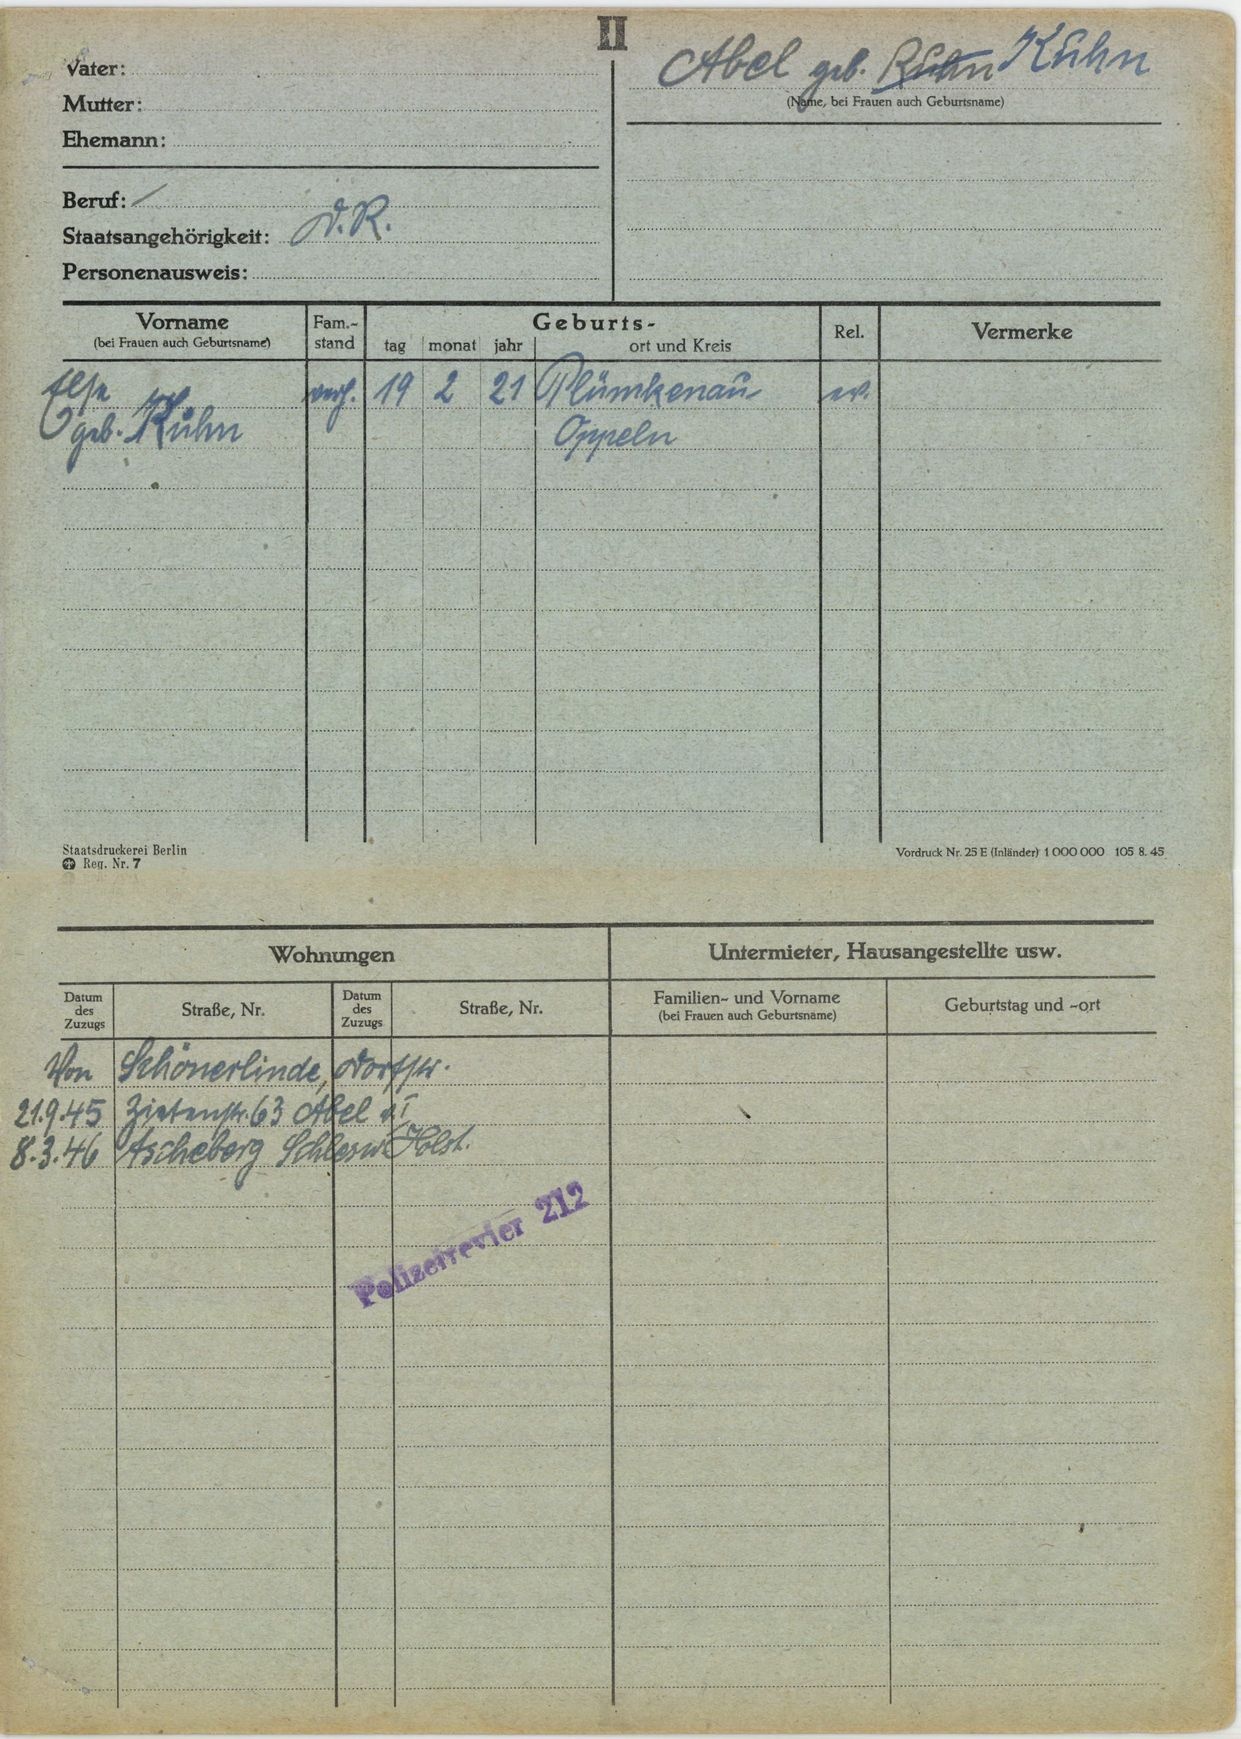
Abel geb. Ruhn Kuhn